Question: In what way does the history help explain the case?
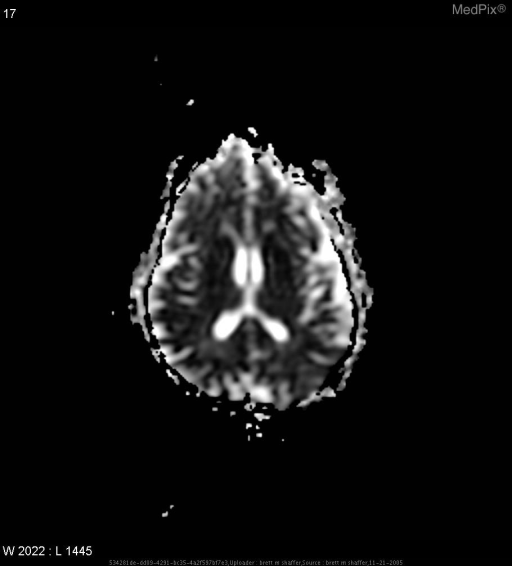
Answer: The patient's history of 63 y/o male with history of NHL, and three weeks of decreasing visual acuity, gait ataxia, and poor coordination of left arm, that is worse in AM and improving during the course of day. New onset of personality changes and mood lability. is key in understanding the case.